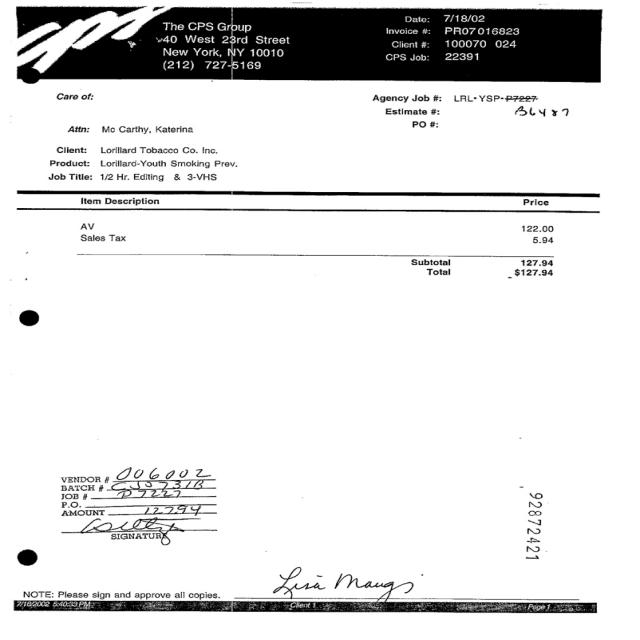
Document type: Invoice